Question: What was observed in the imaging?
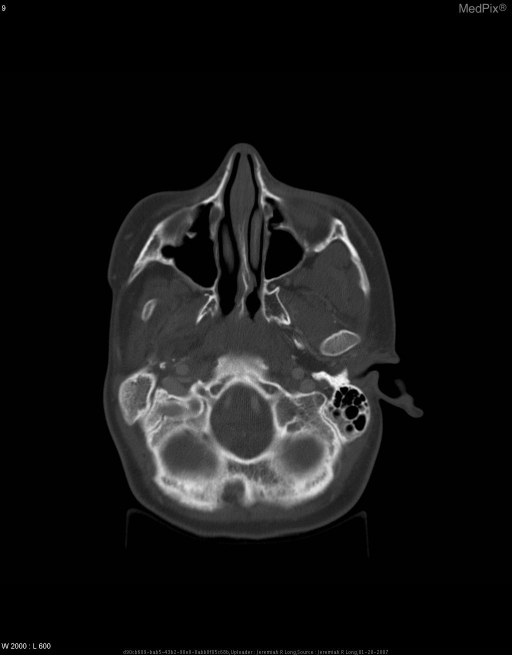
Answer: The imaging shows Contrast enhanced axial CT images of the neck demonstrate agenesis of the right pinna, external auditory canal and middle ear.  The right inner ear appears intact with slight increased sclerosis about its osseous components.  The right mastoid air cells are essentially absent.

The right zygomatic arch is hypoplastic and the right mandibular ramus and condyle are markedly hypoplastic and malformed.

The right mandible does not articulate at the TMJ.  The globes appear symmetric bilaterally. Contrast enhanced axial CT images of the neck demonstrate agenesis of the right pinna, external auditory canal and middle ear.  The right inner ear appears intact with slight increased sclerosis about its osseous components.  The right mastoid air cells are essentially absent.

The right zygomatic arch is hypoplastic and the right mandibular ramus and condyle are markedly hypoplastic and malformed.  The right mandible does not articulate at the TMJ.  The globes appear symmetric bilaterally..